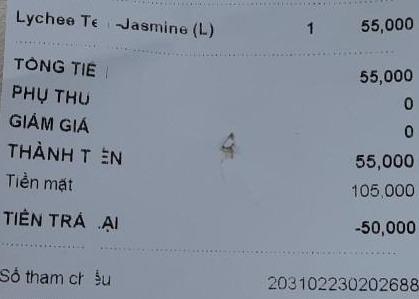
<table>
<tr>
<td>Lychee Te</td>
<td>~Jasmine (L)</td>
<td>1</td>
<td>55,000</td>
</tr>
</table>

TỔNG TIỀN 55,000
PHỤ THU 0
GIẢM GIÁ 0
THÀNH TIỀN 55,000
Tiền mặt 105,000
TIỀN TRẢ LẠI -50,000

Số tham chiếu 203102230202688